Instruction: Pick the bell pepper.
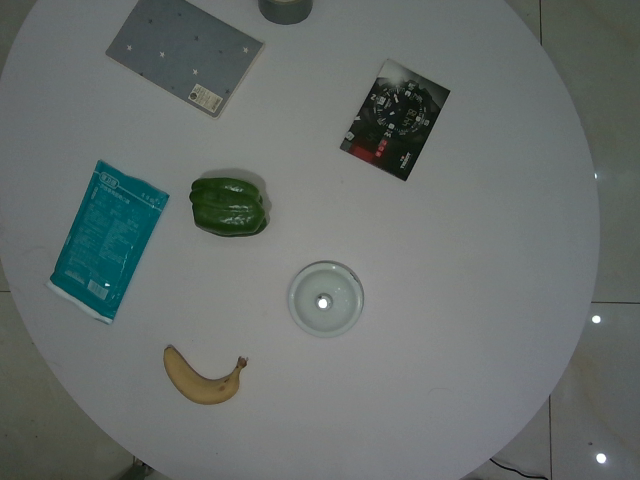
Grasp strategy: vertical